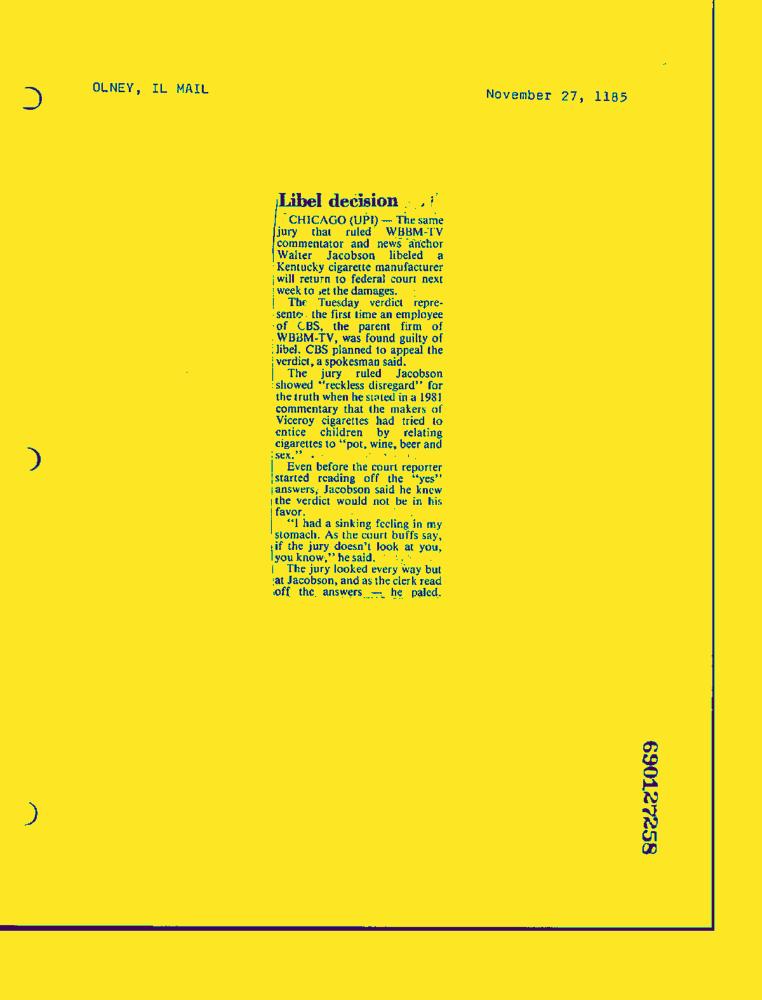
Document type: News-Article